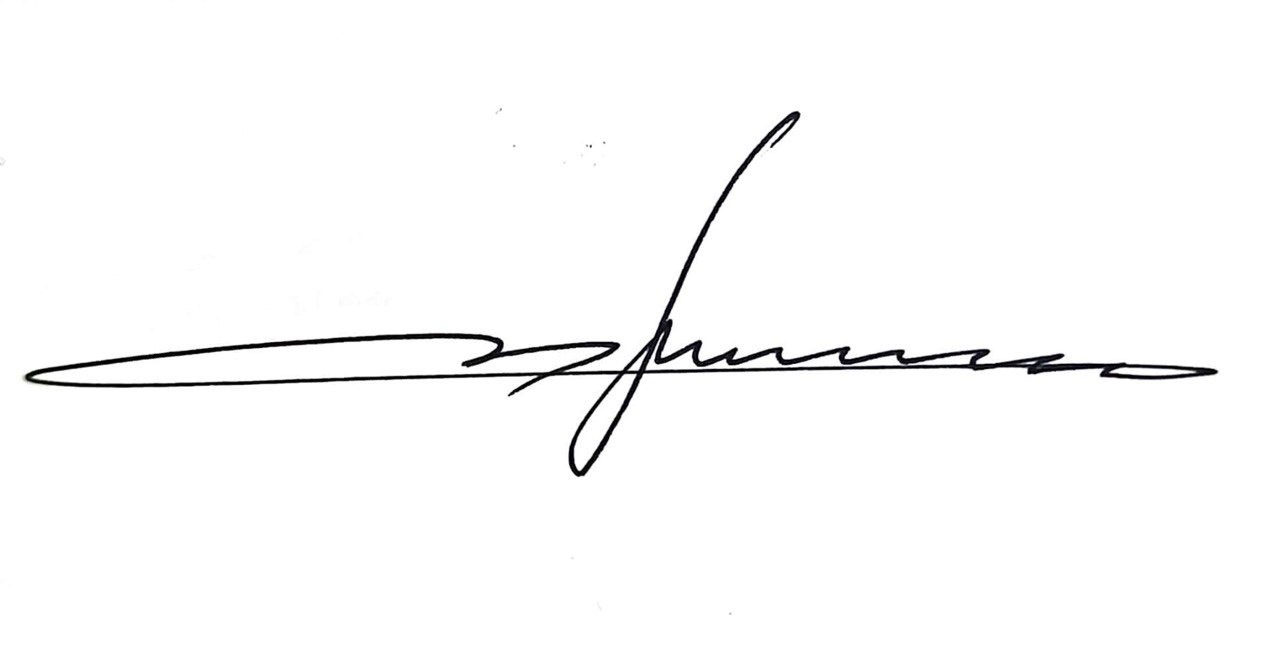
Signature of: arsen avakov